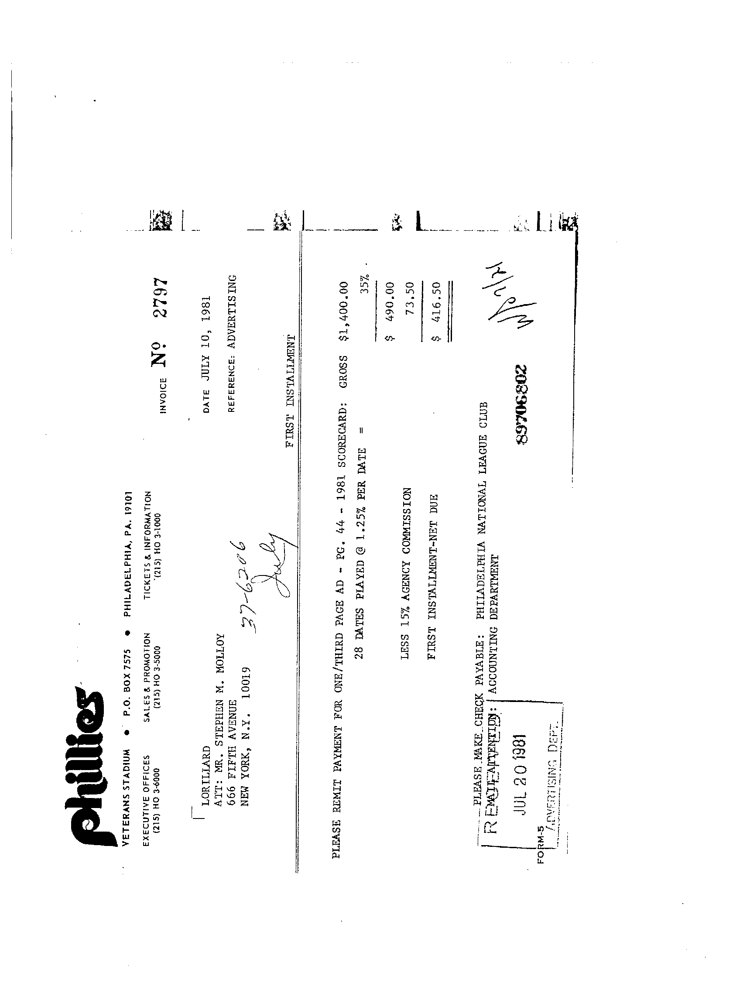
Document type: Invoice